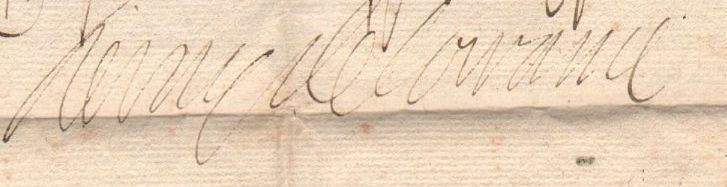
Signature of: henry of lorraine duke of mayenne